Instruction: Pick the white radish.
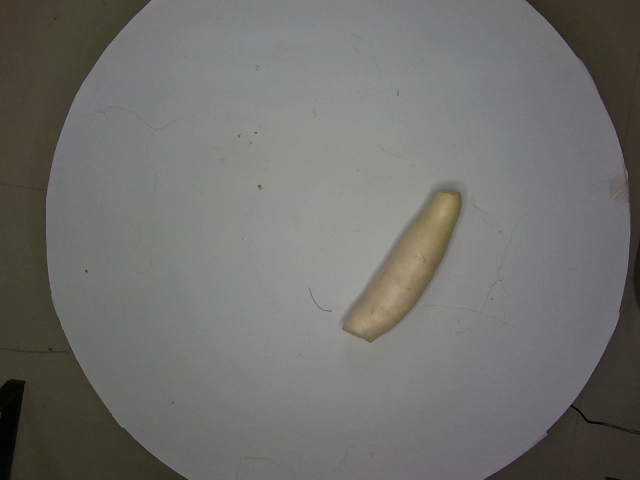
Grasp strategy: vertical